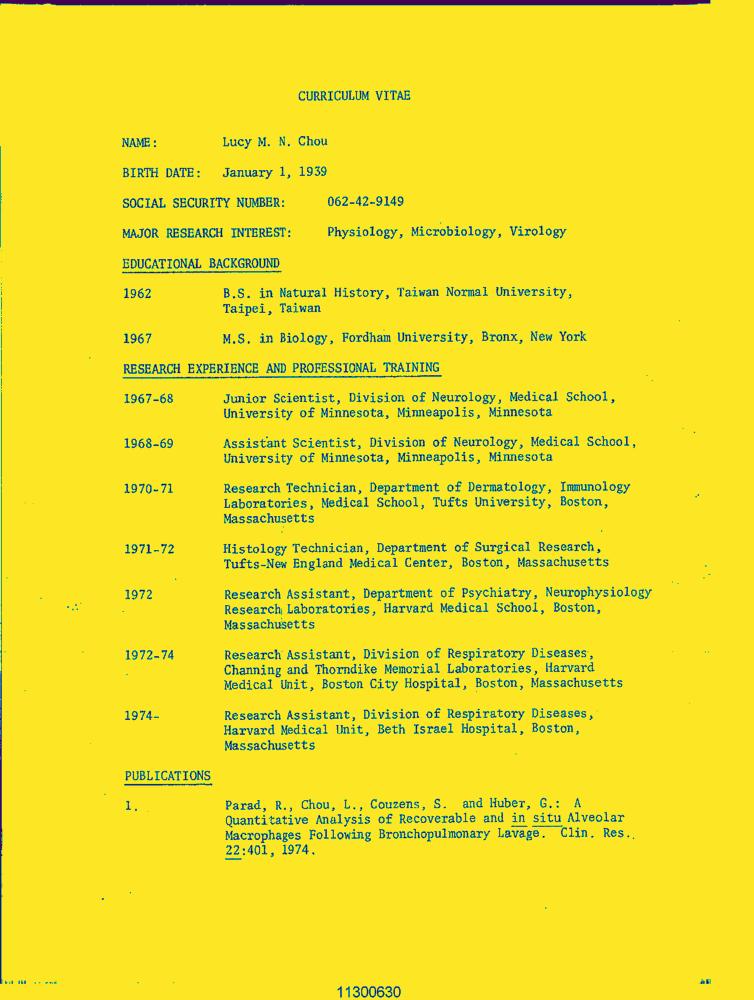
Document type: Resume-Doc